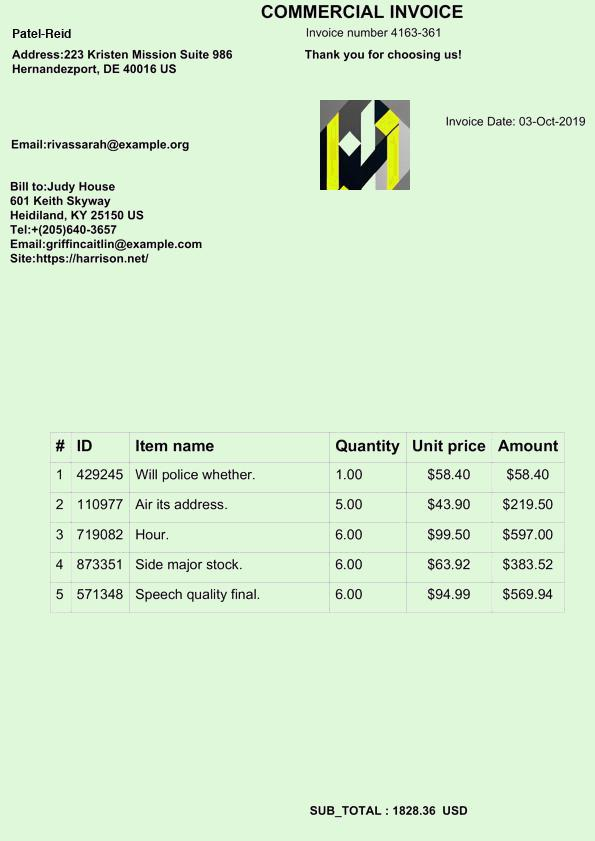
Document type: Invoice